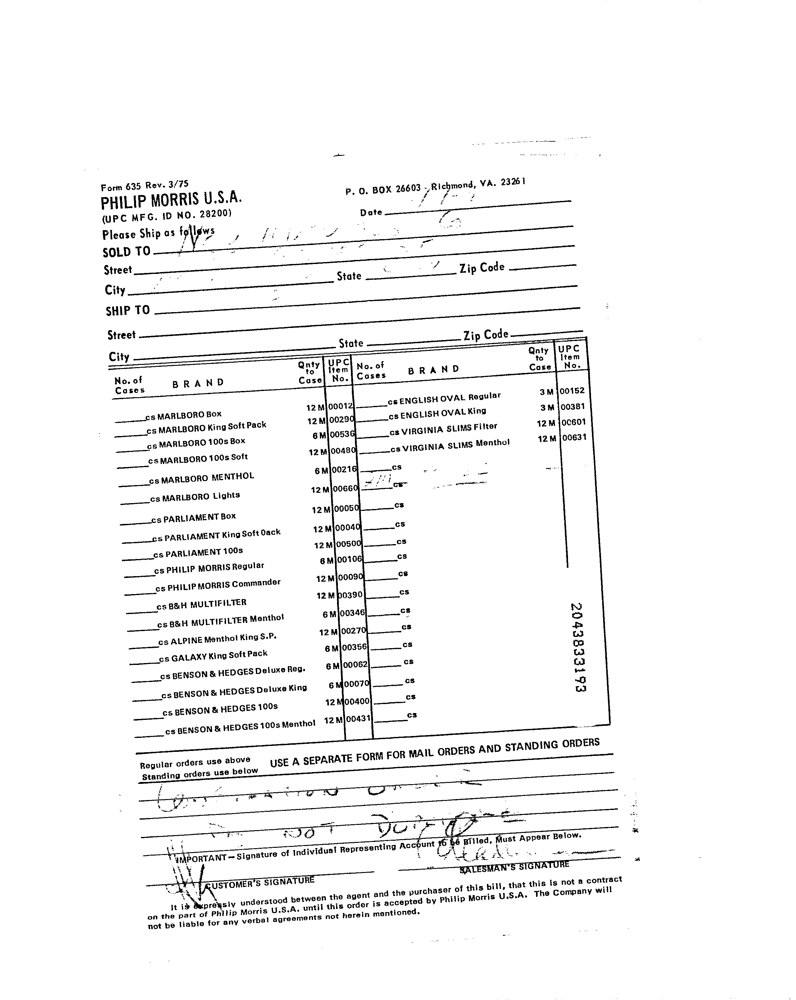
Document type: Invoice